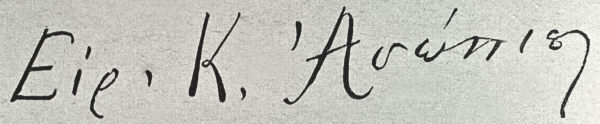
Signature of: irineos asopios